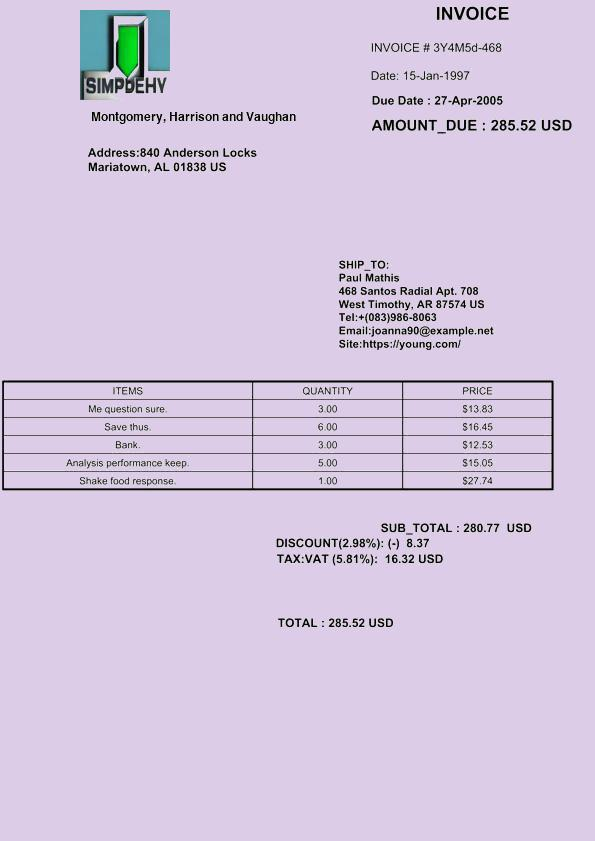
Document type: Invoice